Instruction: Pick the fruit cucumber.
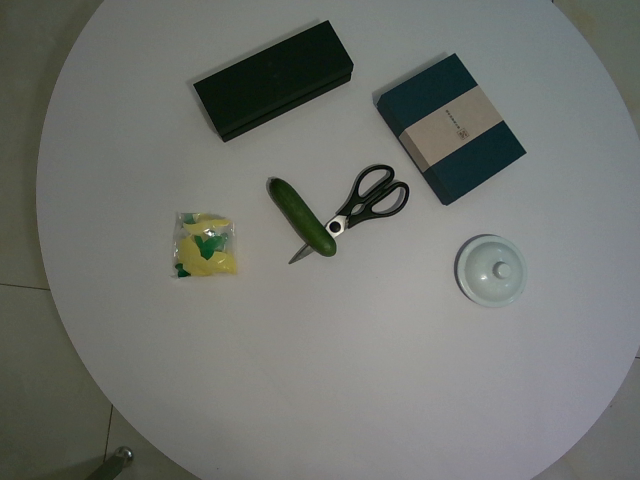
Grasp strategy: vertical